Question: What jurisdiction, city, or county is the document associated with?
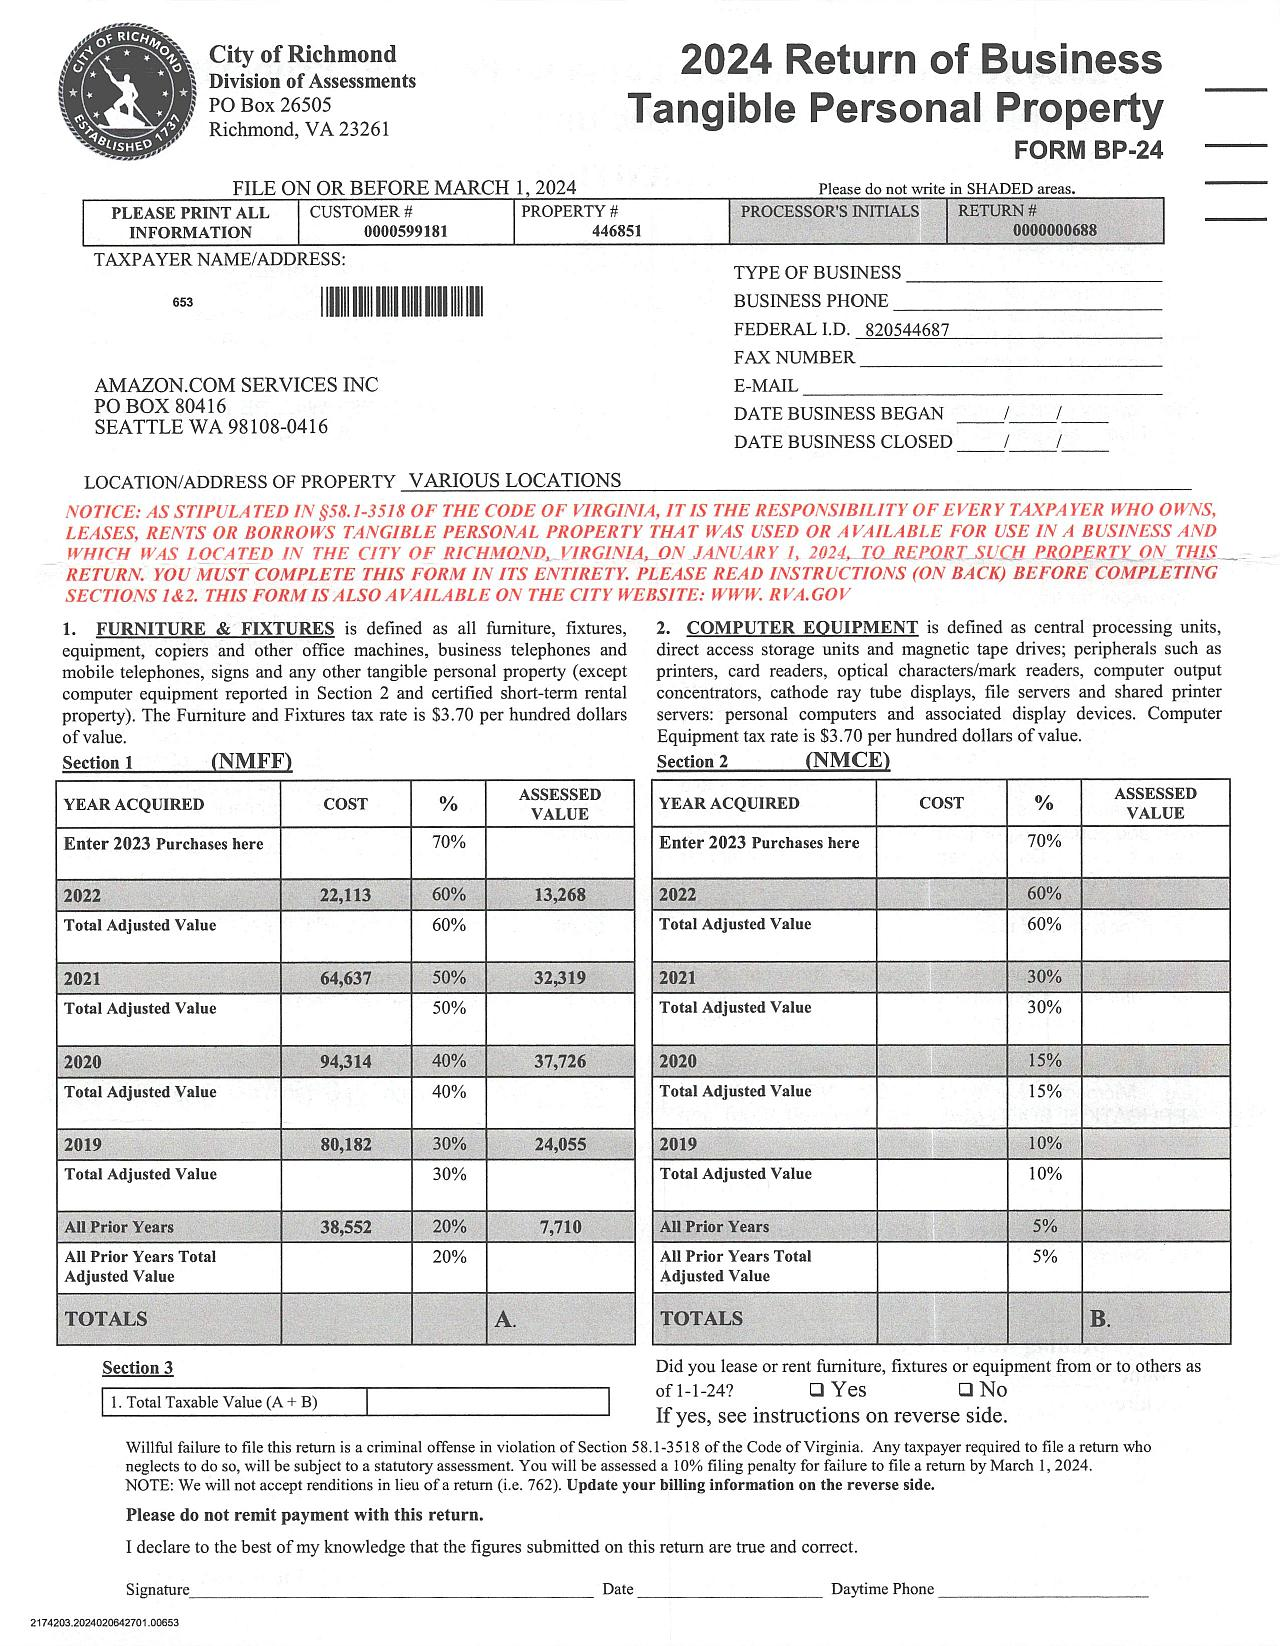
Answer: "City of Richmond"